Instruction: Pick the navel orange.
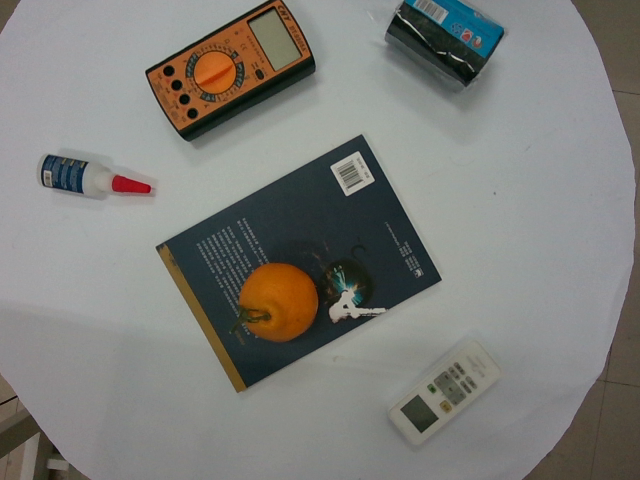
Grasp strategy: vertical